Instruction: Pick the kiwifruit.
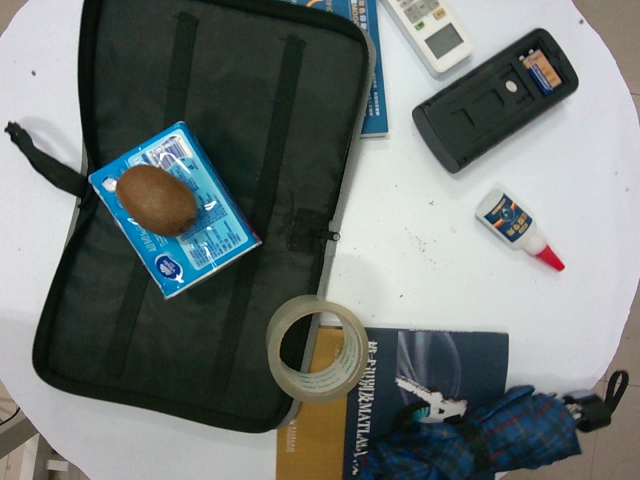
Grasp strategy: vertical